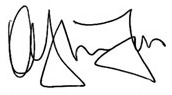
Signature of: alfredo sfeir younis